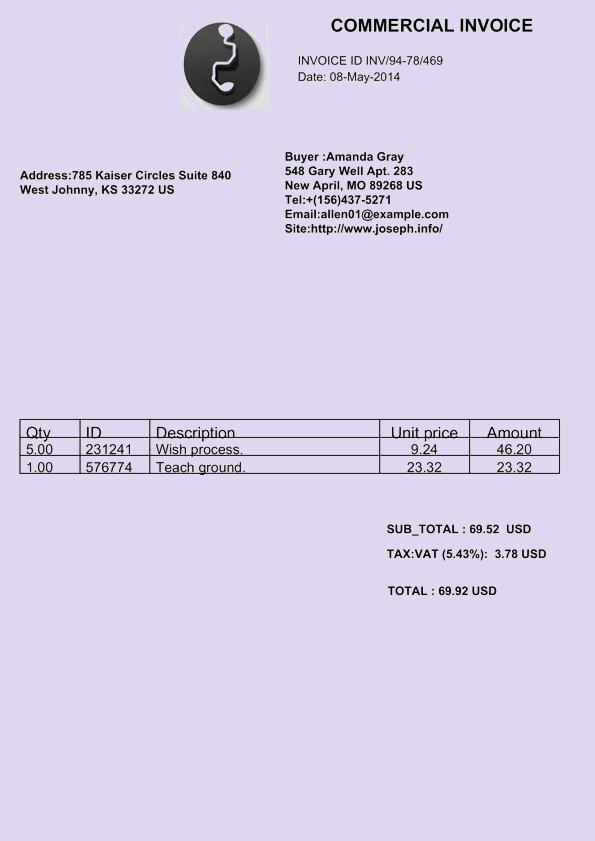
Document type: Invoice